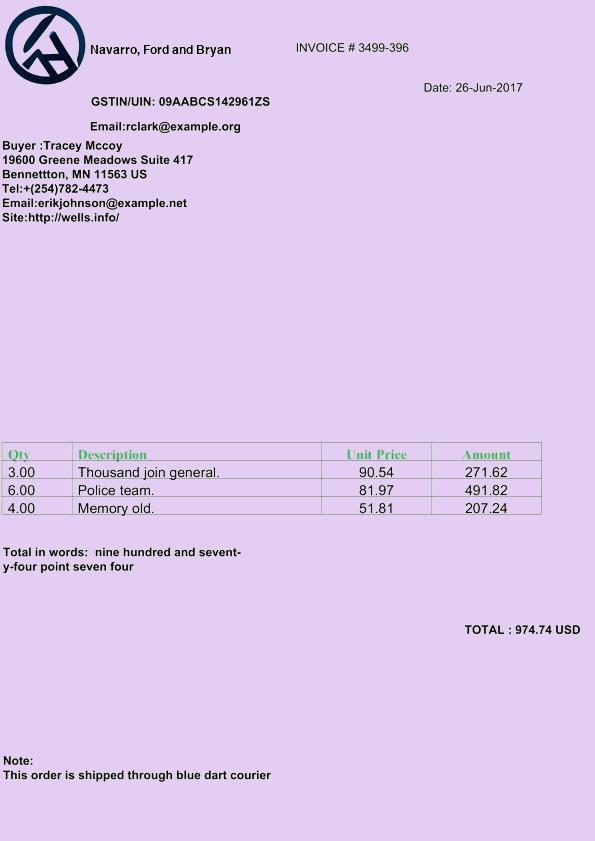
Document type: Invoice